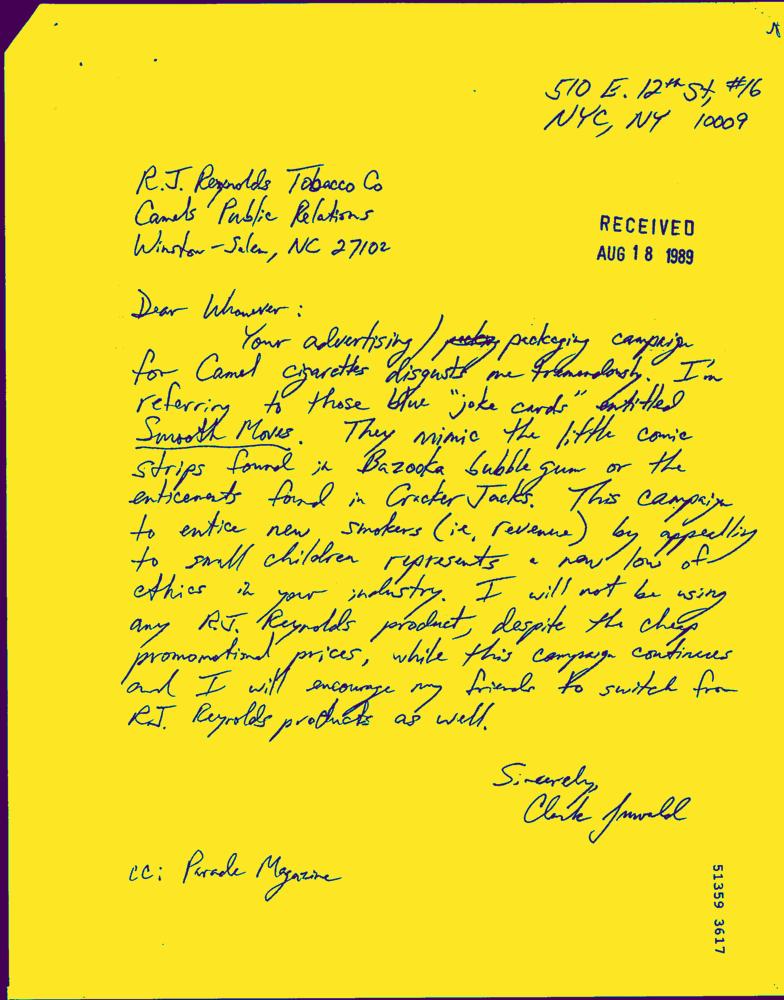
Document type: Hand-Written